Identify and extract the amount in words, amount in numbers, payee name, cheque date, and bank name from the image.
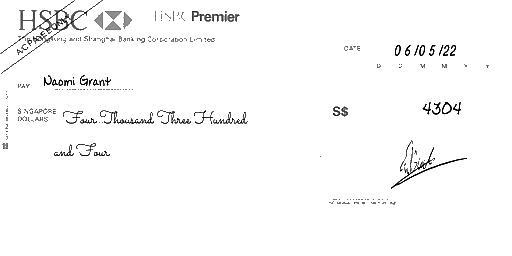
amt_in_words: Four Thousand Three Hundred and Four
amt_in_figures: 4304
payee_name: Naomi Grant
bank_name: HSBC
cheque_date: 06/05/22